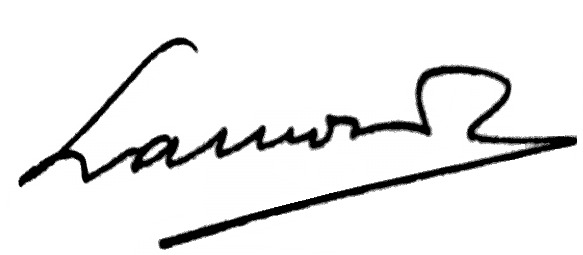
Signature of: ramón lamoneda fernández